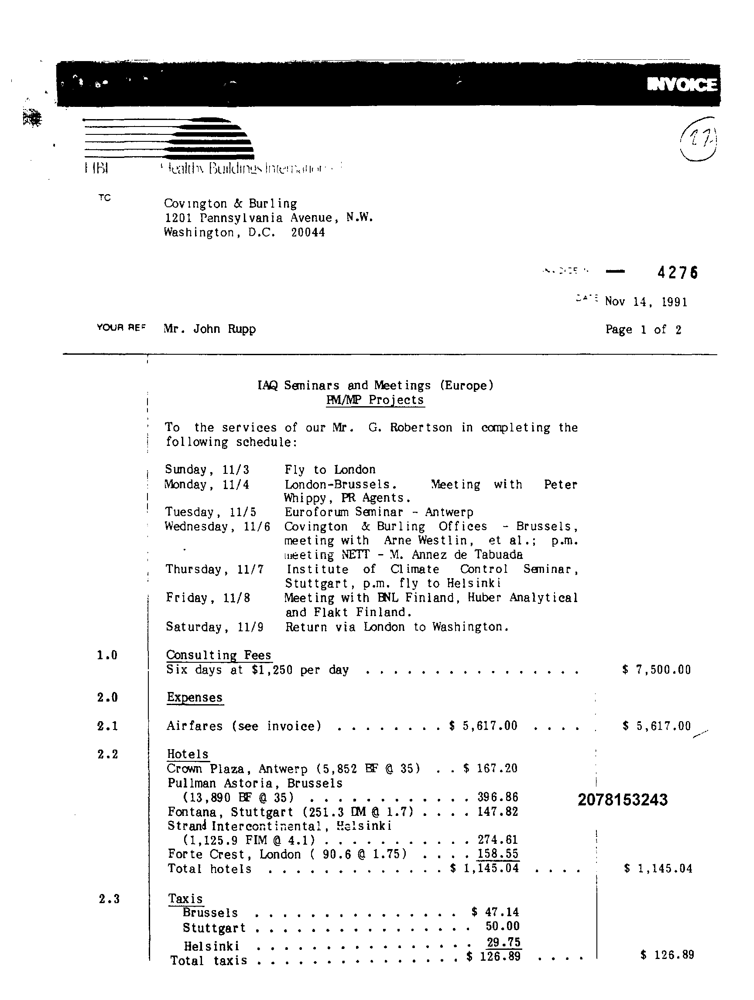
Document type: Invoice